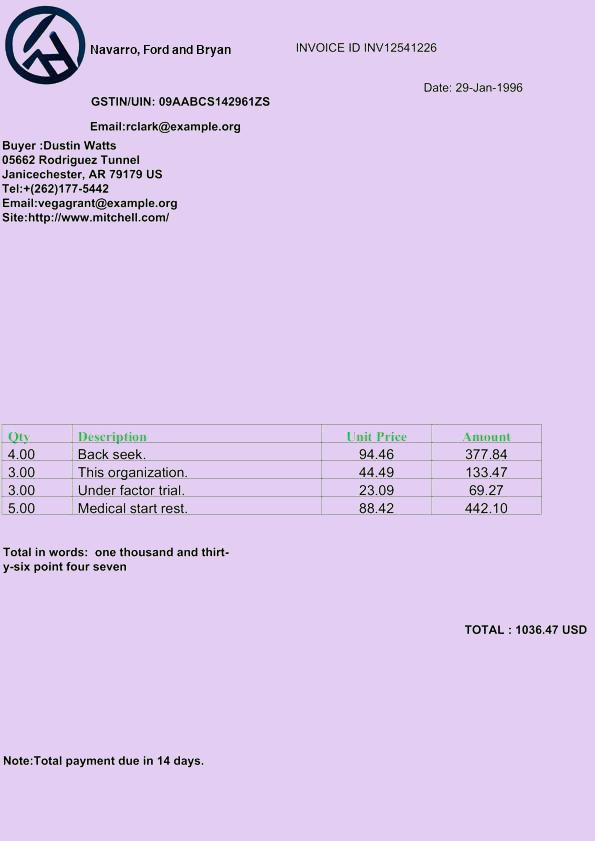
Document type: Invoice